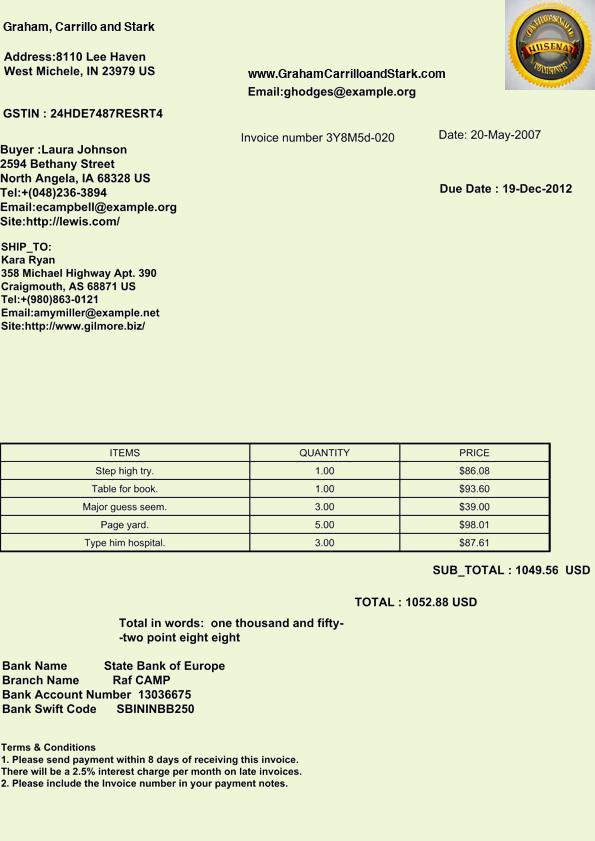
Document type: Invoice